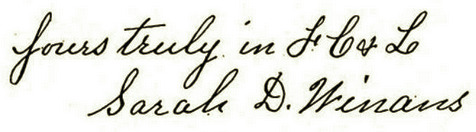
Signature of: sarah d winans